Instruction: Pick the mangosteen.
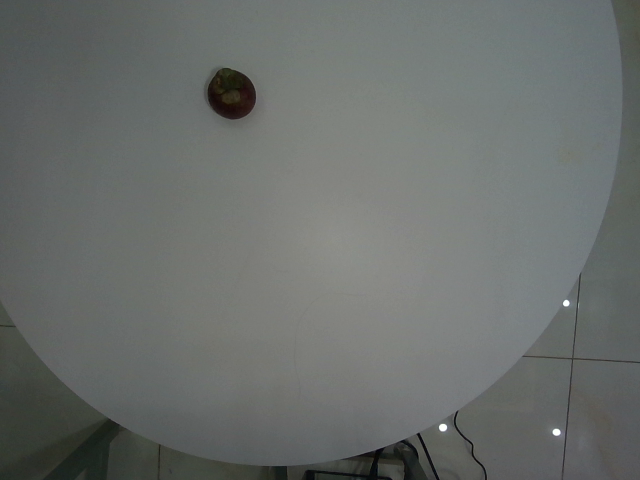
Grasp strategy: vertical